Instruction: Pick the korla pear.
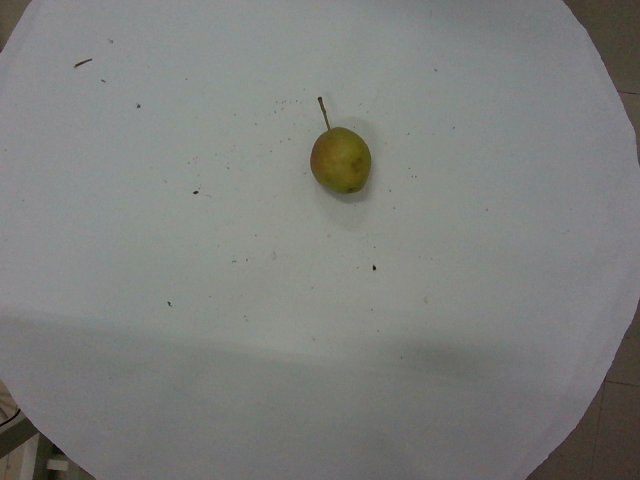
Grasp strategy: vertical